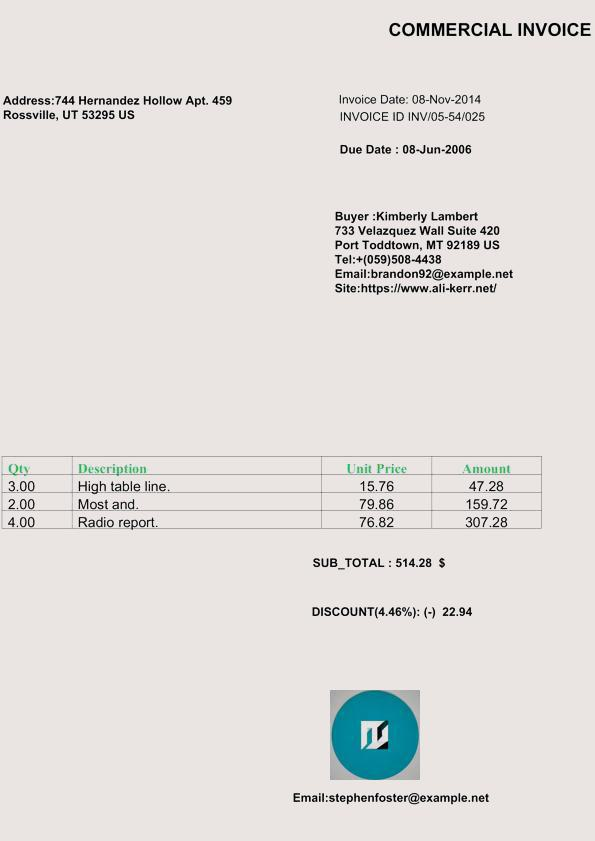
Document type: Invoice